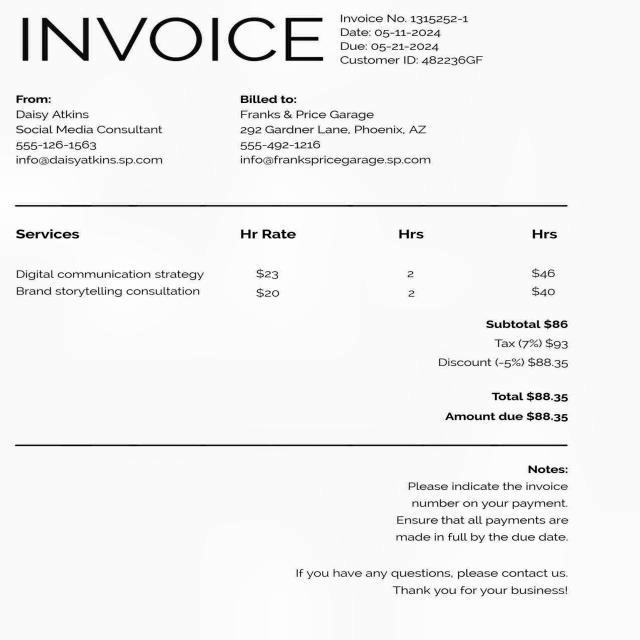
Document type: Invoice